Question: Talk about the condition:
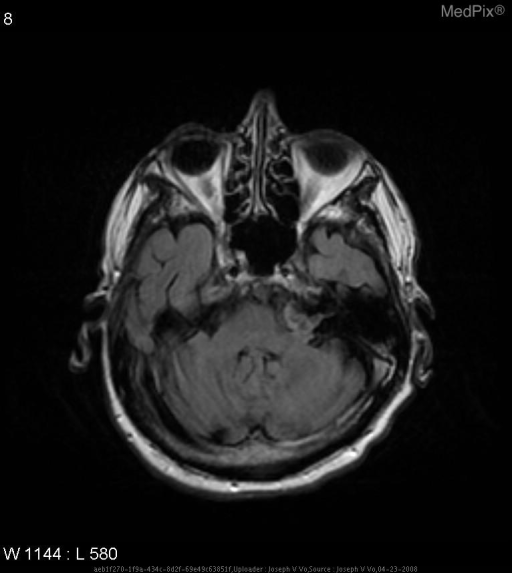
Answer: The disease is discussed as: Epidermoids, or cholesteatomas, are the most common congentital or embryonal CNS tumor.  Some sources state that they account for as little as 0.3% to as much as 1.8% of tumors.  During the third and fifth week of fetal development during the closure of the neural tube, epidermoids derive from the ectopic inclusions of epithelial cells.  If the cells have less cell differentiation, they result in dermoid tumors instead of epidermoid tumors.  The epithelial lesions grow at a rate similar to skin cells, and as a result, cause a very slow symptomatic onset.

They usually arise in the suprasellar region, the skull base, brainstem, or cerebellopontine angle.  Recent literature suggests that epidermoid tumors have mostly been found at the cerebellopontine angle (37.3%) and in the parasellar region (30%), growing by spreading in the subarachnoid space of the basal cisterns.  They rarely develop into malignant processes.

Epidermoids have a pearly appearance and are well circumscribed and encapsulated.  The epidermoids that are hypodense on CT may contain a soft, waxy material that consists of cholesterol crystals.  The hyperintense epidermoids on the other hand are mostly cystic and contain fluid of various colors.  Other sources suggest that the inner material is due to the progressive desquamation and breakdown of keratin.

Symptoms associated with epidermoids usually appear after the second decade of life.  These symptoms are caused by displacement of adjacent vascular and neural structures.  The most frequent presenting symptom is trigeminal neuralgia.  Other symptoms that can occur are similar to those caused by acoustic neuroma like vertigo, asymmetric hearing loss, and unilateral tinnitus.  If the lesion gets very large, symptoms like headache, nausea, vomiting, diplopia, and ataxia, or symptoms of increased intracranial pressure and hydrocephalus can develop.

On imaging, most epidermoid tumors show a distinctive MRI appearance.  They are usually hypointense on T1 MRI and hyperintense on T2 MRI.  On T1, they can also show a characteristically marbled inner pattern.  Diffussion-weighted imaging can provide additional information by showing a clear, hyperintense signal.  On CT, an epidermoid can appear as a well-defined lobulated hypodense mass.

Treatment is surgical resection with radical removal of the tumor capsule.